Question: Explain the disease:
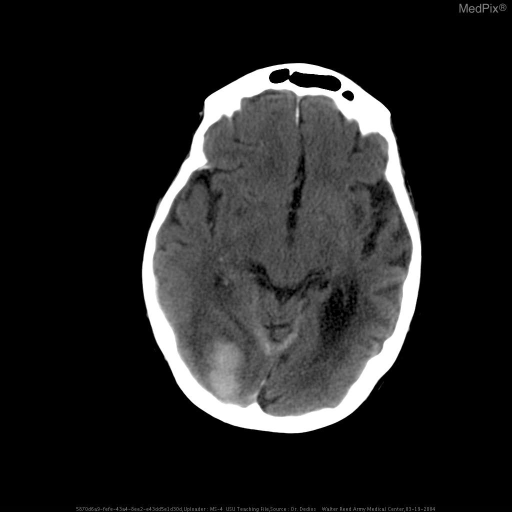
Answer: The disease is discussed as: Chronic hypertension causes fibrinoid necrosis in the penetrating and subcortical arteries, weakening of the arterial walls, and formation of small aneurysmal outpouchings, known as Charcot-Bouchard microaneurysms.  These microaneurysms, predispose the patient to spontaneous ICH.  Bleeding is limited by the resistance of tissue pressure in the surrounding brain structures.  If the hematoma is large, distortion of structures and increased ICP may cause headache, vomiting, and decreased alertness. ICH accounts for 10 to 15 percent of all strokes in whites and about 30 percent in blacks and individuals of Asian origin.

Locations of hypertensive ICHs are putamen (40%), lobar (22%), thalamus (15%), pons (8%), cerebellum (8%), and caudate (7%).

The differential diagnosis should include hypertension, bleeding diatheses (especially as a result of iatrogenic coumadin), trauma (subdural and epidural hematomas), and amyloid angiopathy as the most frequent causes.  Rarely, brain tumors and abscesses can have a rapid onset mimicking ICH.

In young, normotensive patients, especially those with lobar and intraventricular hemorrhages, vascular malformations (AVM) are the most likely source of bleeding.

Some primary and metastatic brain tumors, especially renal carcinoma and choriocarcinoma, can develop hemorrhages within the tumor.  The initial evaluation, should include CBC, chemistries, coagulation studies (PT, PTT, bleeding time, and platelet count), arterial blood gas analysis, and toxicology screen.

CT scan should be performed immediately in patients suspected of having an ICH.  Follow-up CT should be performed to evaluate a change in clinical signs or mental status.

Patients who have ICH after cocaine use have a high likelihood of vascular malformations and aneurysms and need angiography.Medical management involves reduction and maintenance of intracranial pressure.  Commonly, patients are intubated if they are unable to protect their airway.  Blood pressure swings may be controlled with IV labetolol (adequate intracranial perfusion pressure must be maintained).  As an adjunct, patients may be placed in the reverse-Trendelenberg position to assist in relieving increased intracranial pressure.

Recent studies of hematoma removal have shown promise for open surgical decompression, but only if accomplished early after the onset of symptoms.  The best candidates for surgery may be patients with moderate to large hematomas who are still awake.  Neuroimaging techniques have made it possible to drain hematomas percutaneously, using stereotactic surgery. Survival depends on the location, size, and rapidity of development of the hematoma.  ICHs are at first soft and dissect along white matter fiber tracts.

If the patient survives the initial changes in ICP, blood is absorbed and a cavity or slit forms that may interrupt brain pathways.  Patients with small hematomas located deep and near midline structures often develop secondary herniation and mass effect, and these patients have a high mortality rate.  Survivors invariably have severe neurological deficits.  In patients with medium-sized hematomas, the deficit varies with the location and size of the hematomas.